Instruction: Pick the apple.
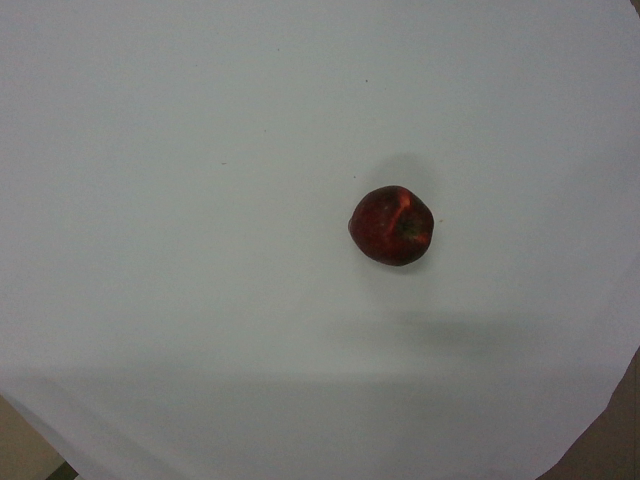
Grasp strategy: vertical